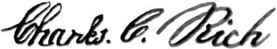
Signature of: charles c rich